Question: In what way does the history help explain the case?
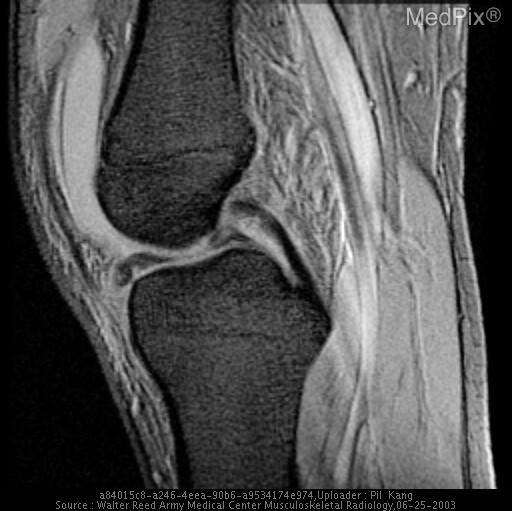
Answer: The patient's history of 26 y.o. male injuried in weekend football game is key in understanding the case.